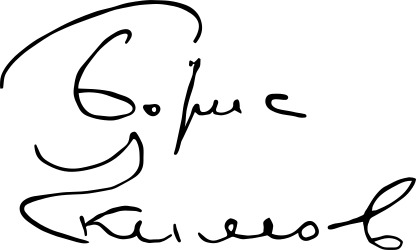
Signature of: boris yekimov